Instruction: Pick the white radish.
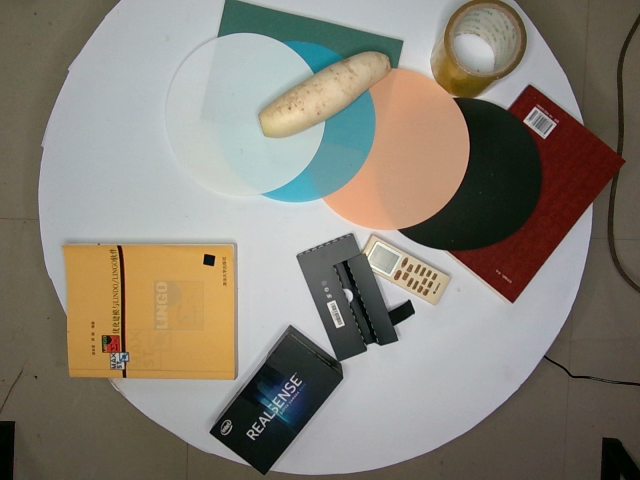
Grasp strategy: vertical